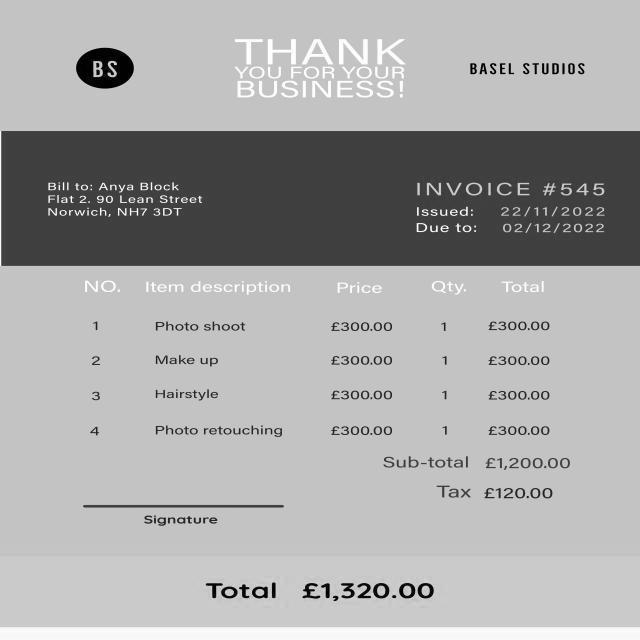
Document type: Invoice